Question: Explain the disease:
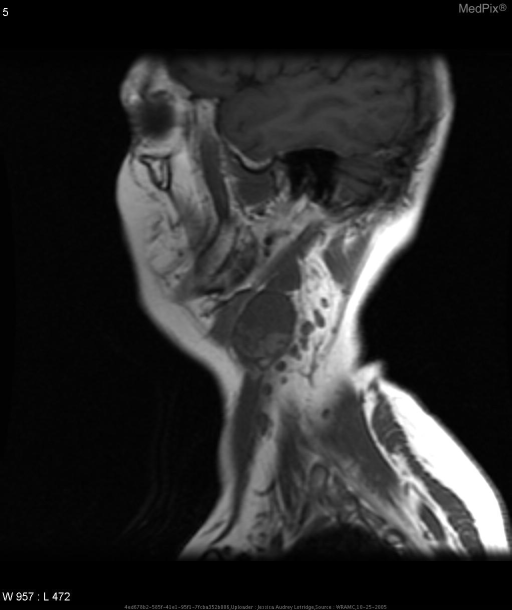
Answer: The disease is discussed as: Oropharyngeal cancer is usually a squamous cell carcinoma (SCC).

Epidemiology:
- Fifth most common cancer worldwide
- 2.8% of cancer in US
- 39,250 cases in US per year; 11,090 deaths in US per year
- M:F ratio 2:1 to 4:1
- Higher incidence and mortality in African-American males

Risk Factors:
- smoking
- alcohol (combined with smoking, accounts for 80% of cases)
- viruses (EBV, HSV, HPV, HIV)
- occupational exposure
- prior XRT
- diet
- genetics (p16, p53, HER-2/neu, Bcl-2)

Presentation:
- Multistep carcinogenesis progressing from hyperplasia through dysplasia and carcinoma in situ; and, finally to invasive carcinoma.
- Symptoms are location dependent and include LAD, pain, dysphagia, hoarseness, fixed tongue, and globus sensation.

Diagnosis:
- Primary, secondary, and metastatic sites are visualized by imaging (CT or MRI)and panendoscopy.
- Risk factors cause global damage so secondary sites are very common and often missed.
- Tissue diagnosis made by biopsy.

Staging:
- TNM classification

Prognosis:
- Dependent on site and genetic abnormalities
- Stage I and II:
      •  30-40% of cases
      •  60-98% 5-year survival
      •  curative intent to treatment
- Resectable Stage III, IV (M0)
      •  >50% of cases
      •  30% 5-year survival
- Unresectable Stage III, IV (M0)
      •  10-30% 5-year survival
      •  Recurrent - palliative treatment
- Metastatic disease (usually lung, liver, bone)
      •  5-10% of cases
      •  palliative treatment

Treatment:
- Dependent on location and stage
- Usually combination of surgery, radiation therapy, and concommitant chemotherapy.
- Rehabilitation and prosthetics are often needed due to disfiguring nature of surgery.

Follow-up:
- High recurrance rate.
- Lifetime follow-up.
- Risk factor modification.